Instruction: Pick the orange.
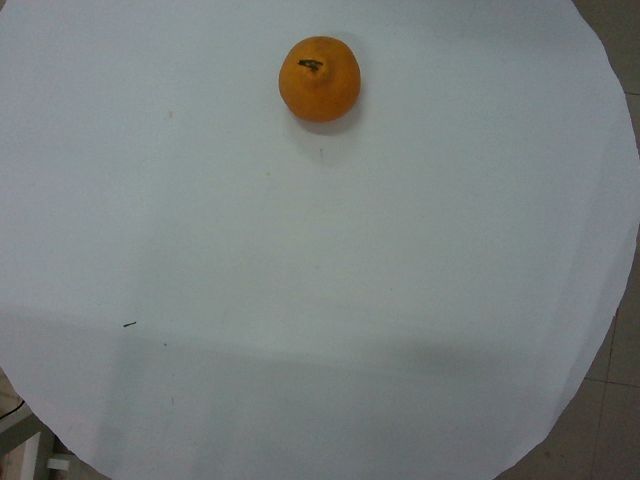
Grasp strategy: vertical